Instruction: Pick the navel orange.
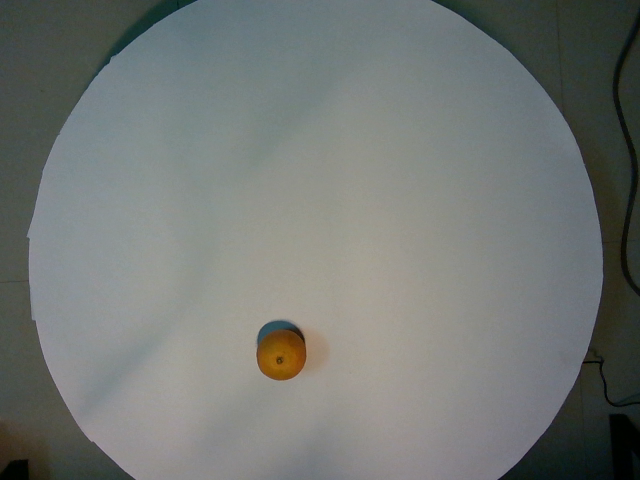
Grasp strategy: vertical